Question: Can you provide the account number mentioned in the document?
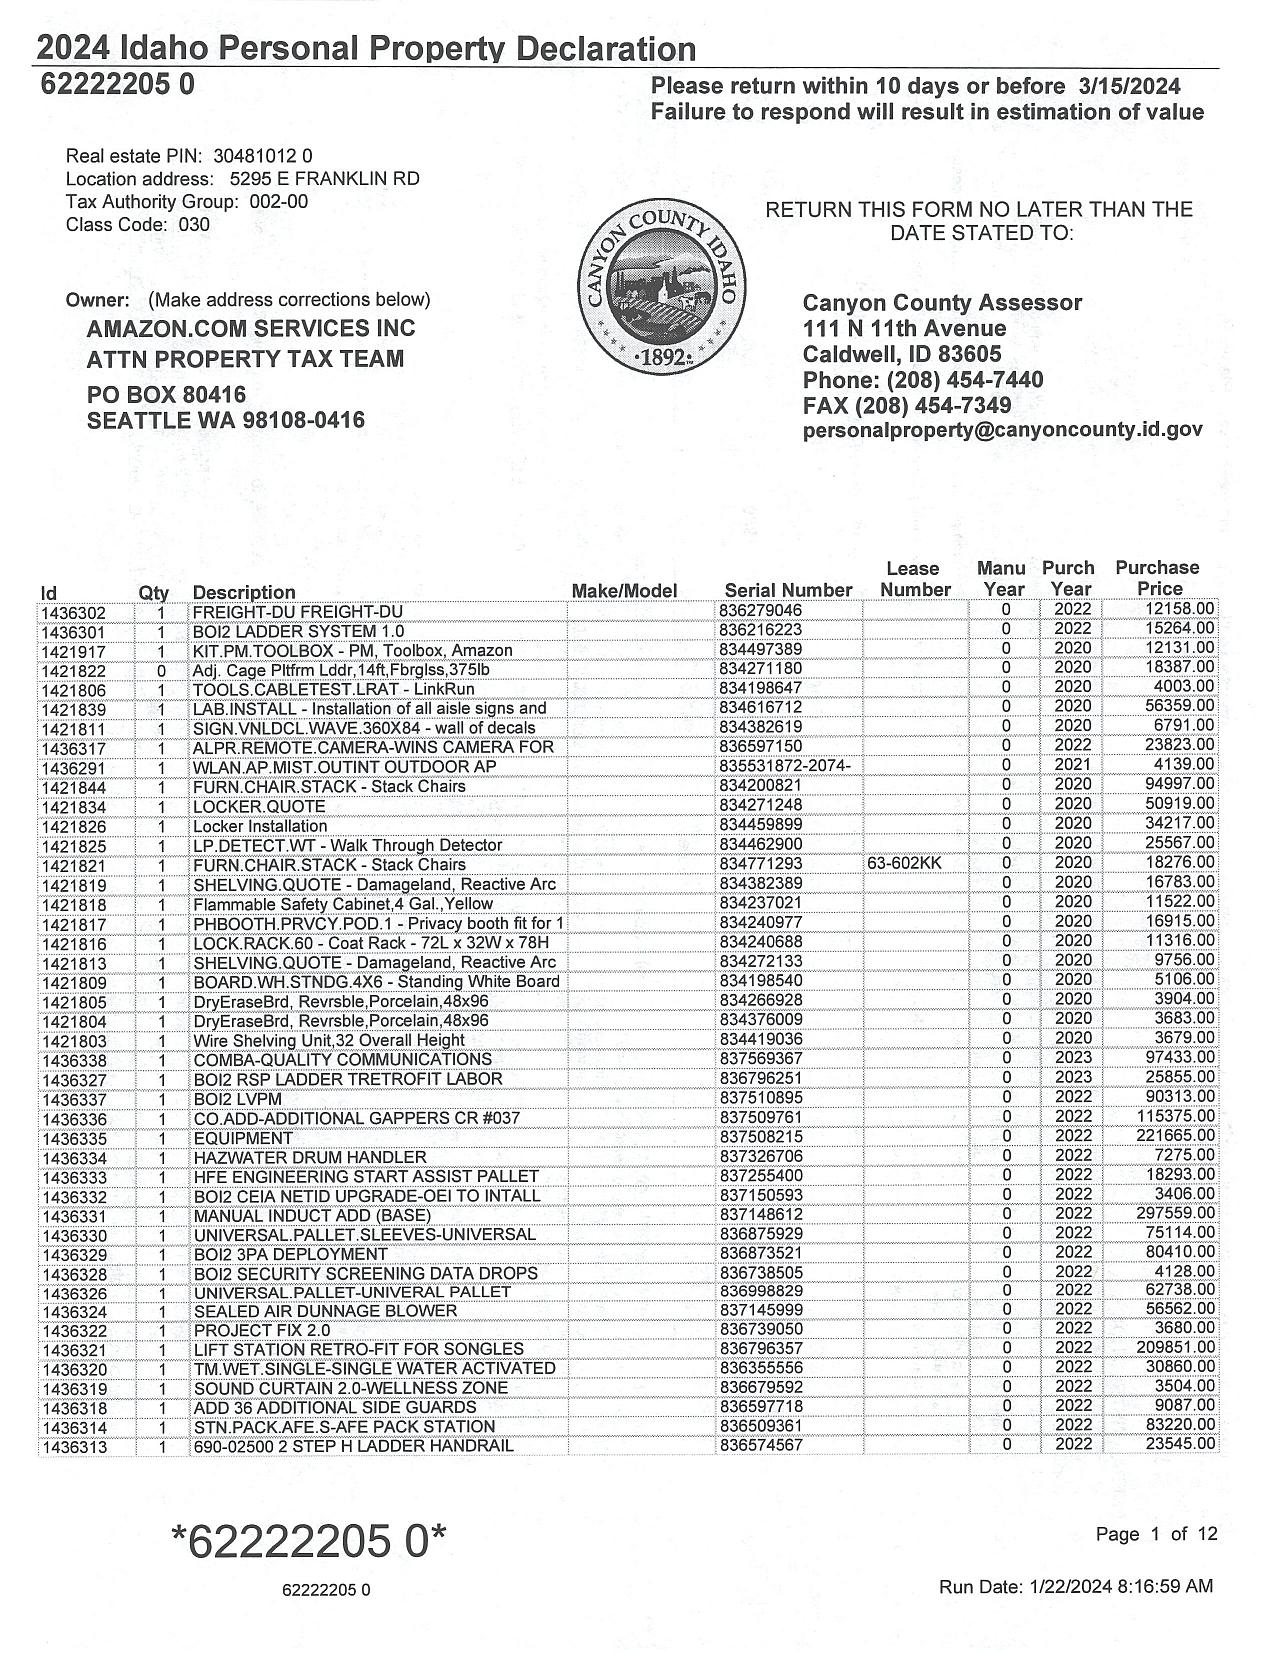
Answer: "622222050"